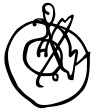
Signature of: george xi of kartli